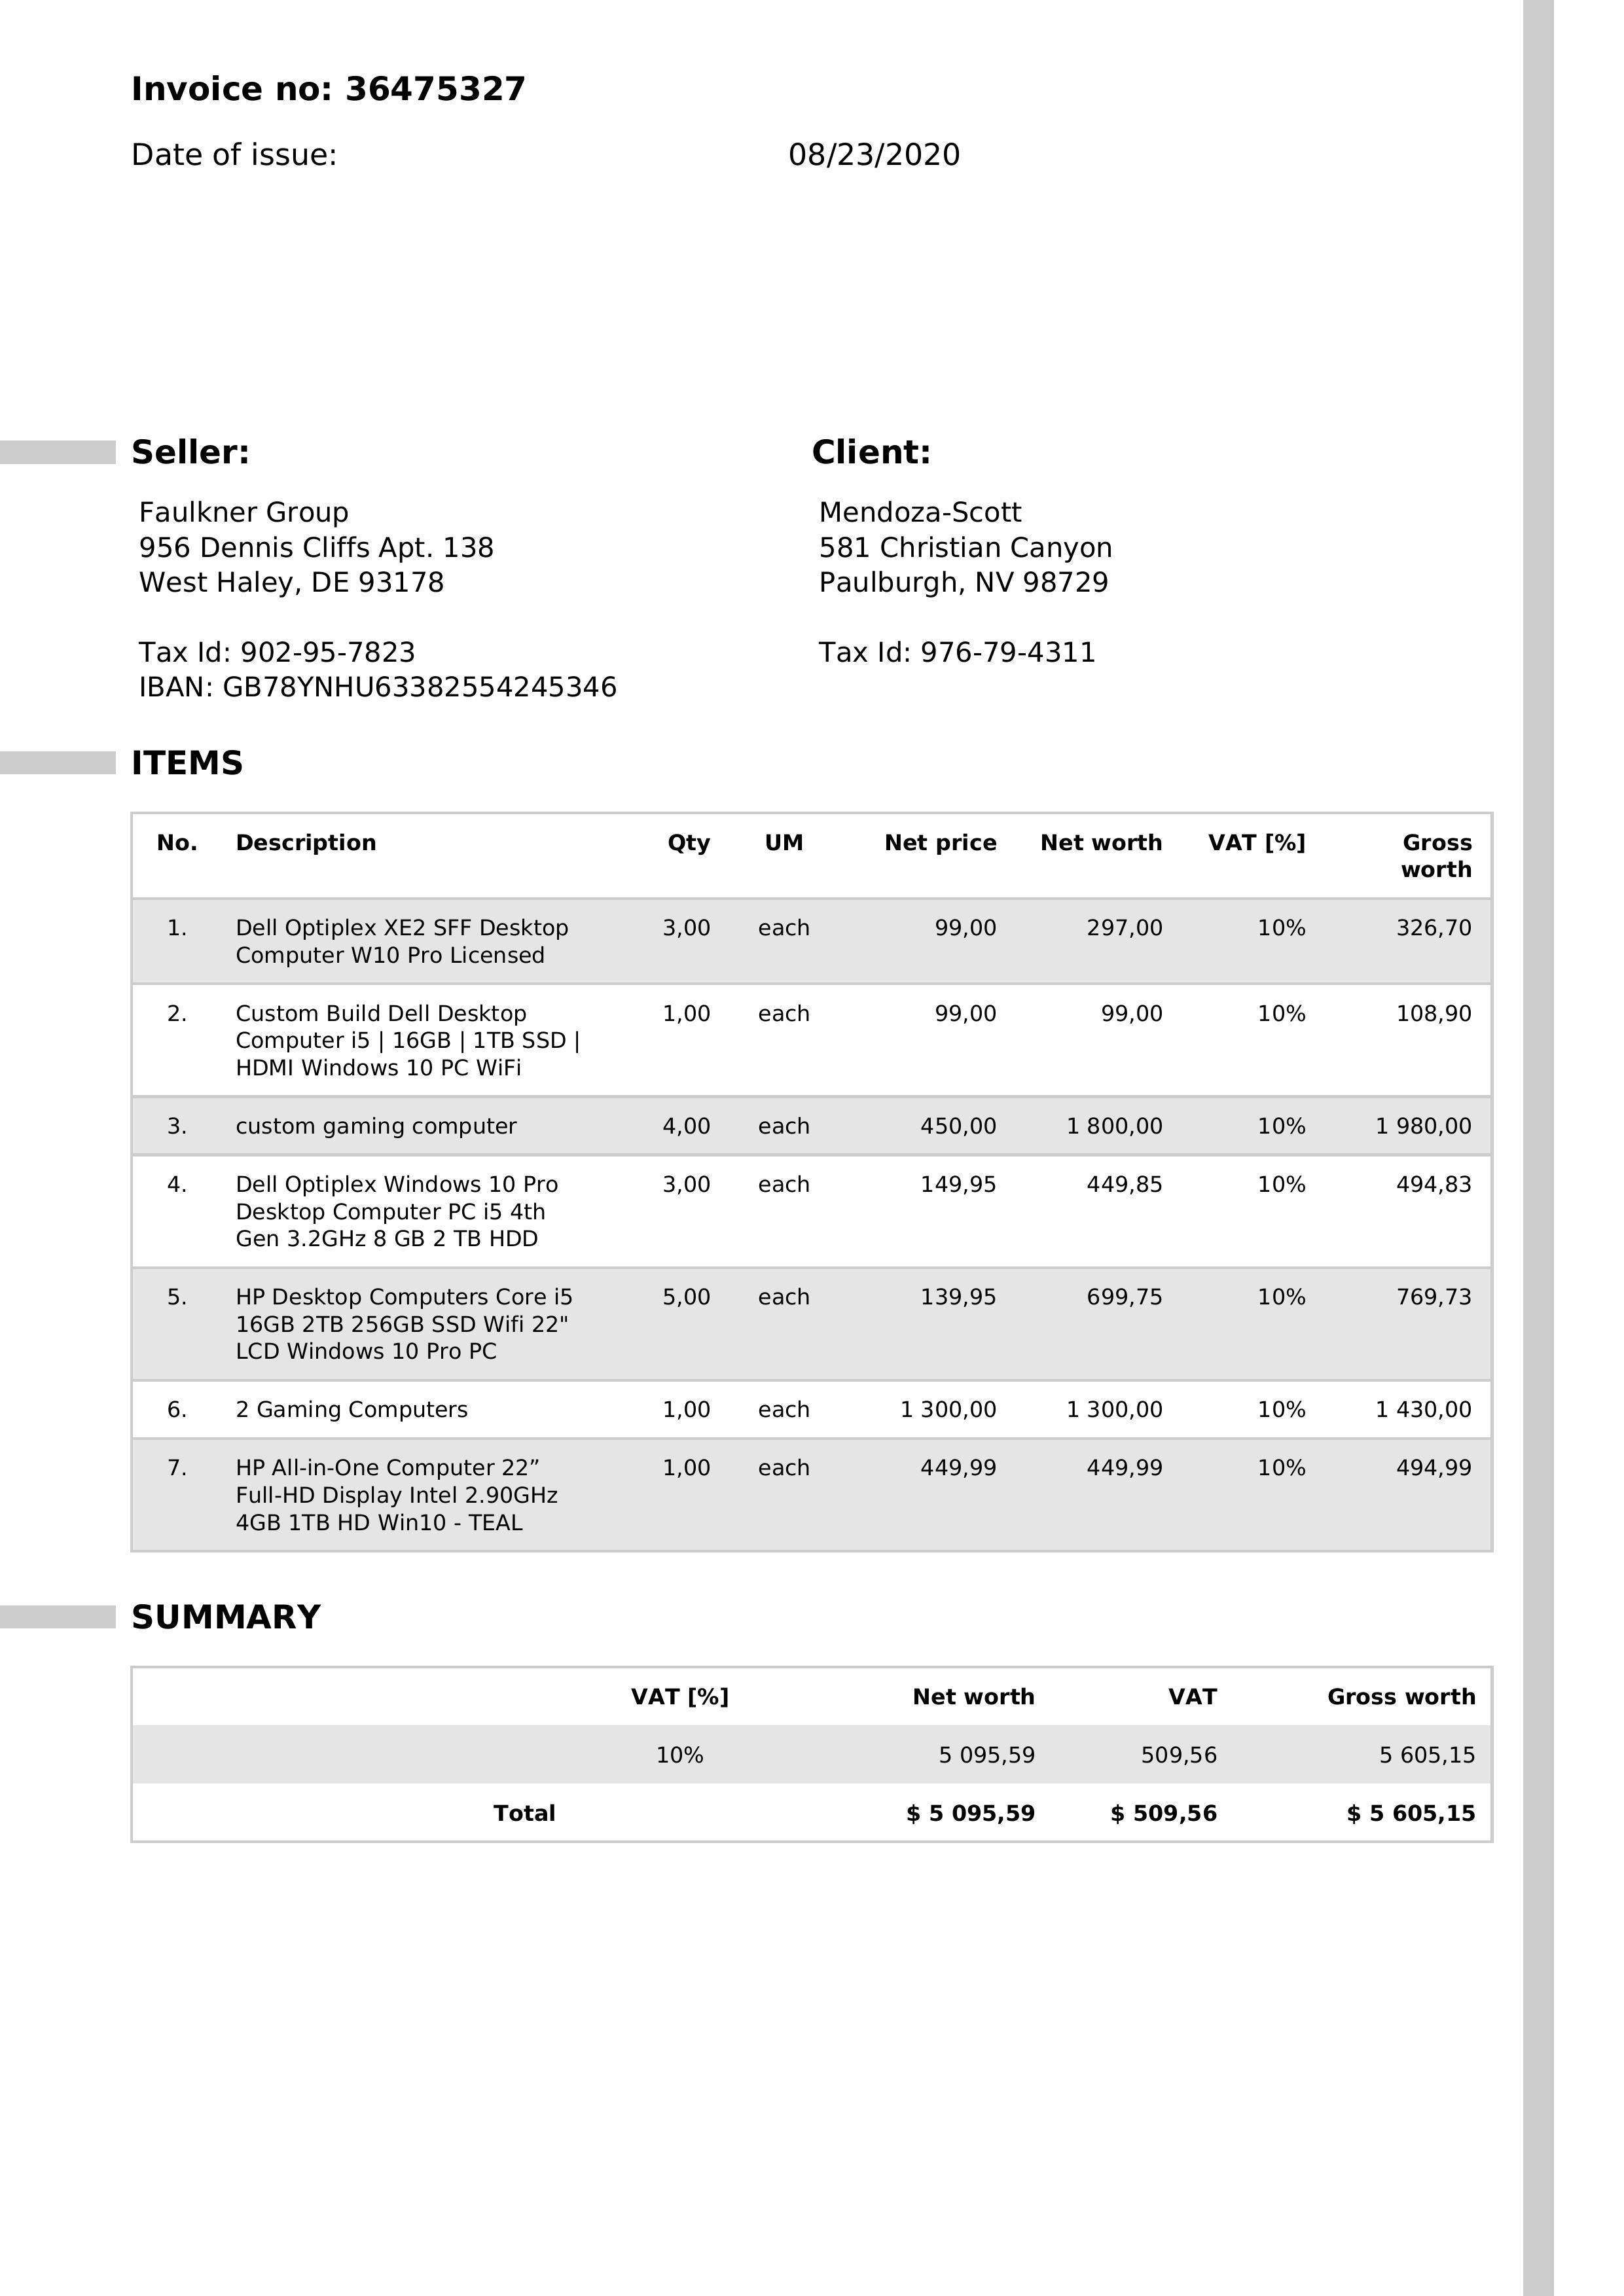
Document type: Invoice